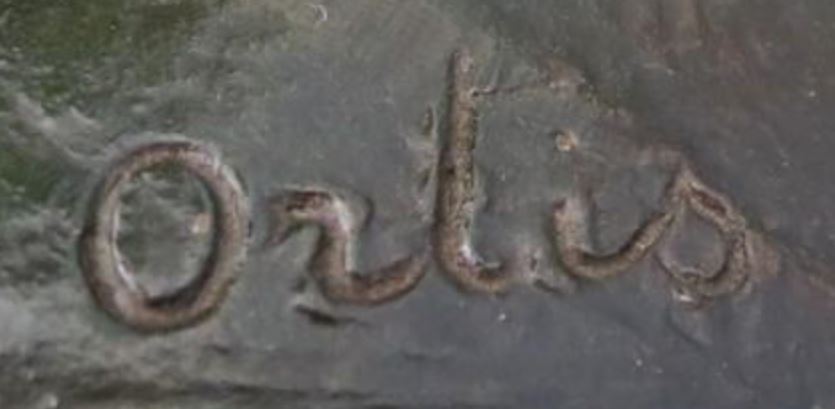
Signature of: jean ortis